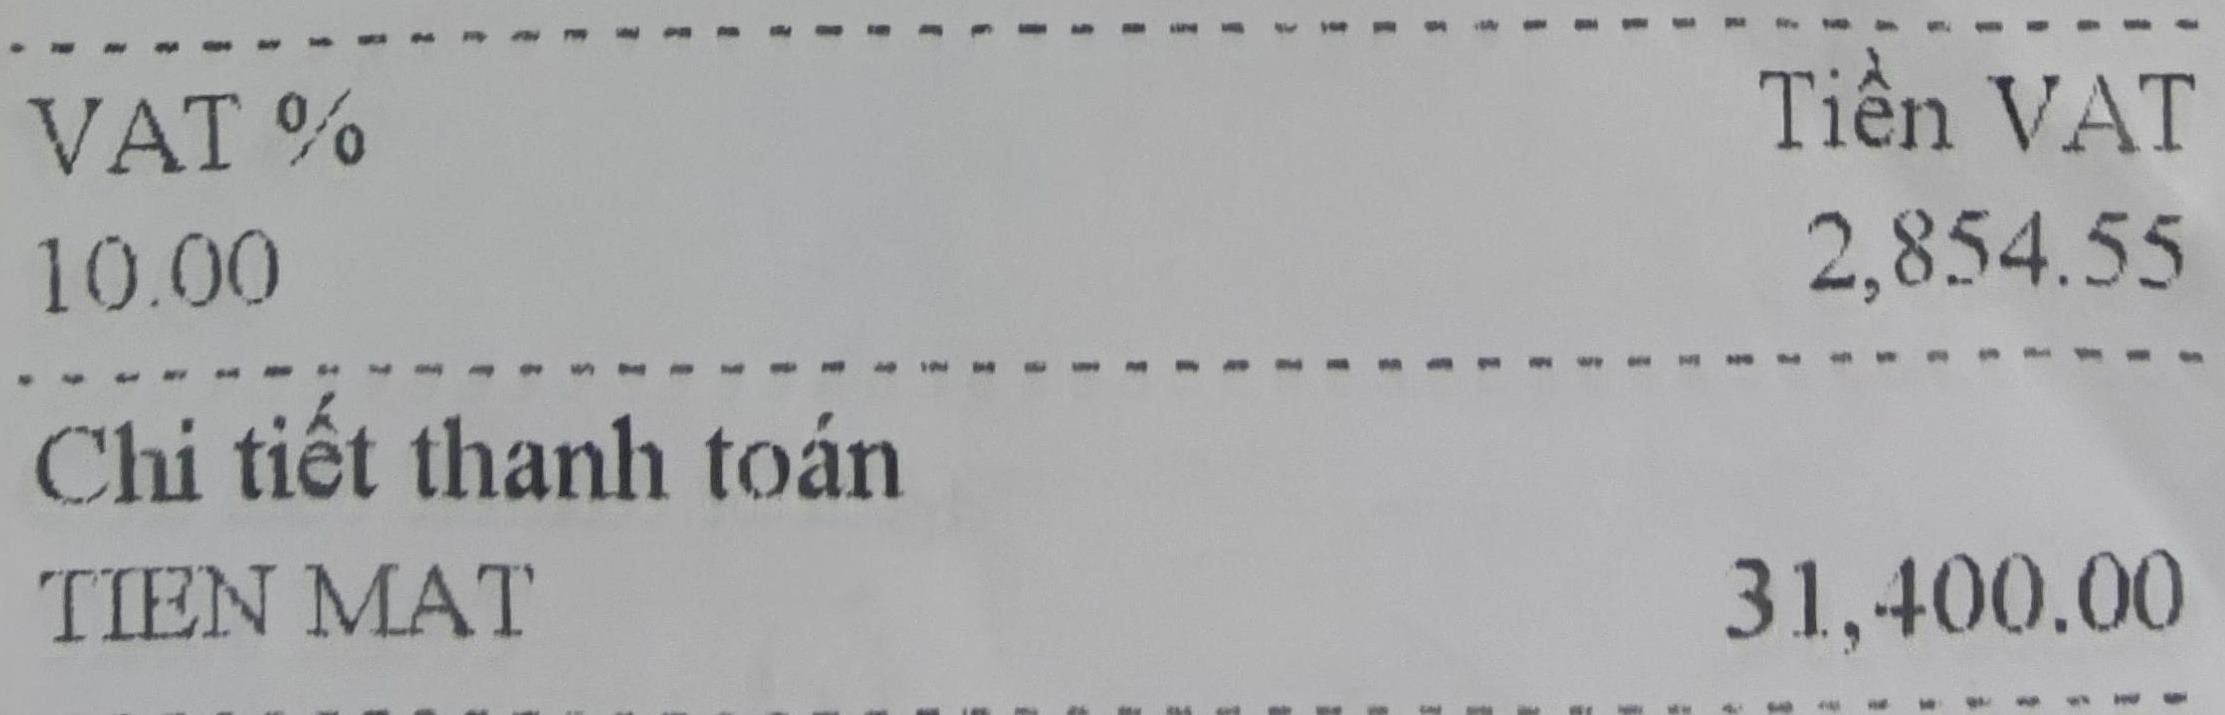
<table>
<tr>
<th>VAT %</th>
<th>Tiền VAT</th>
</tr>
<tr>
<td>10.00</td>
<td>2,854.55</td>
</tr>
</table>

Chi tiết thanh toán
TIEN MAT 31,400.00